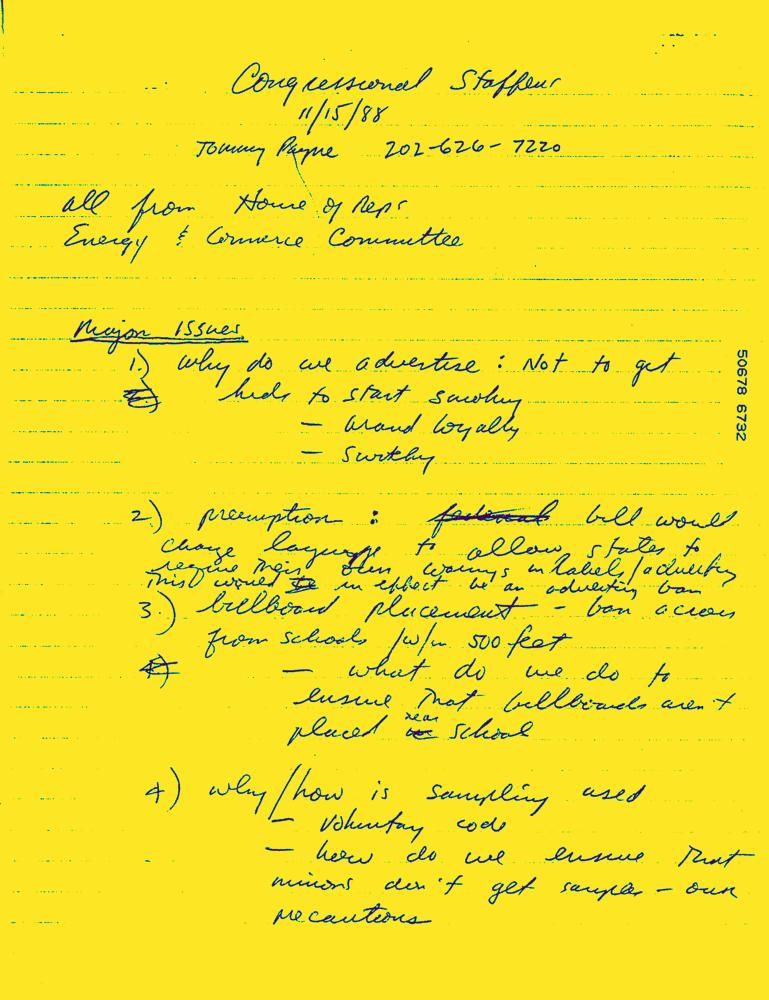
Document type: Hand-Written